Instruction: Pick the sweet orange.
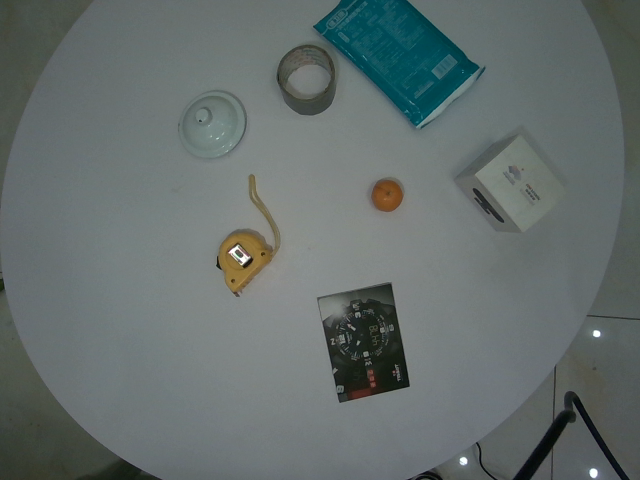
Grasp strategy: vertical